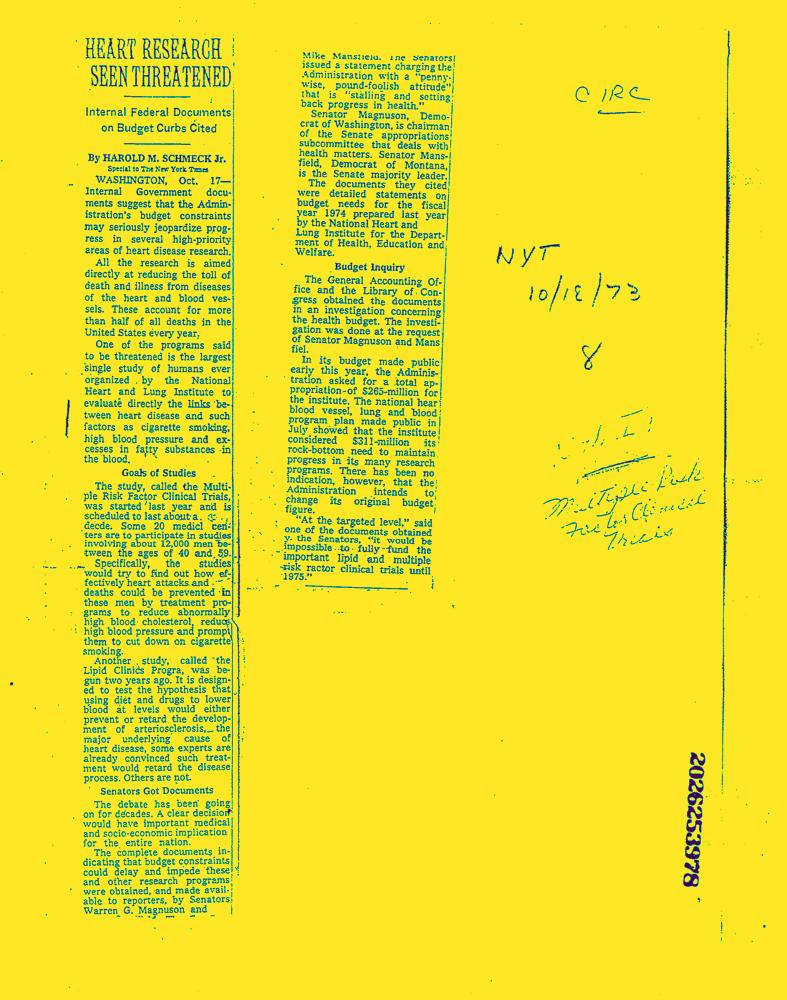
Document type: News-Article